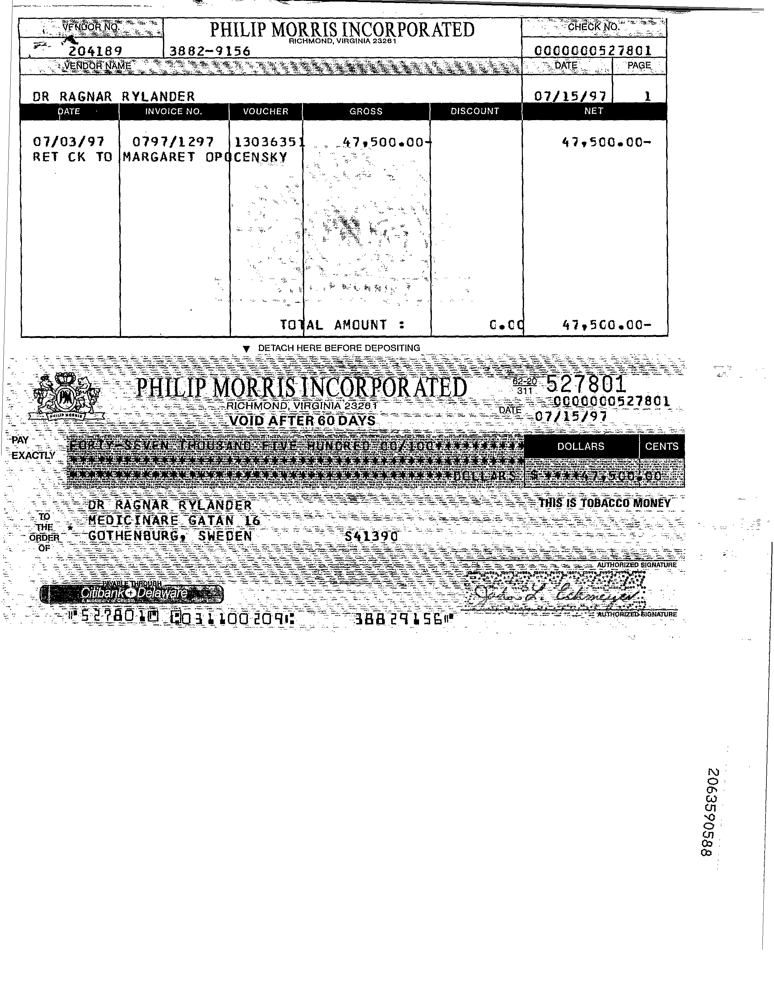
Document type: Invoice